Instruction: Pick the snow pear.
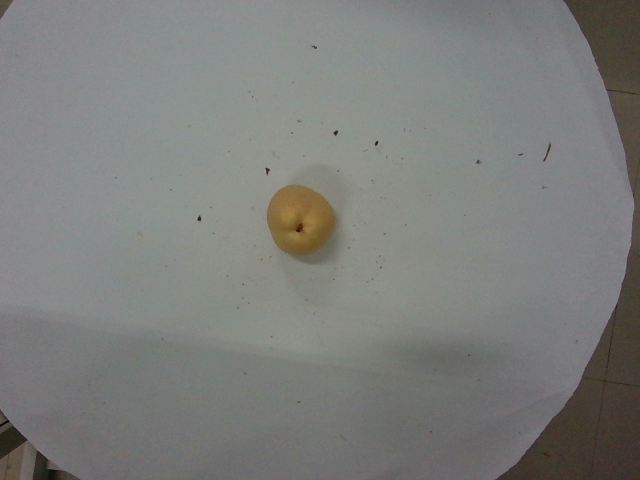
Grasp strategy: vertical